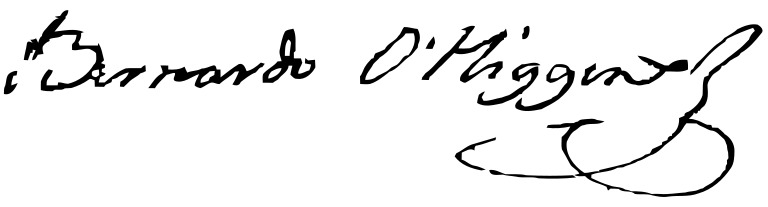
Signature of: bernardo o higgins